Question: What was observed in the imaging?
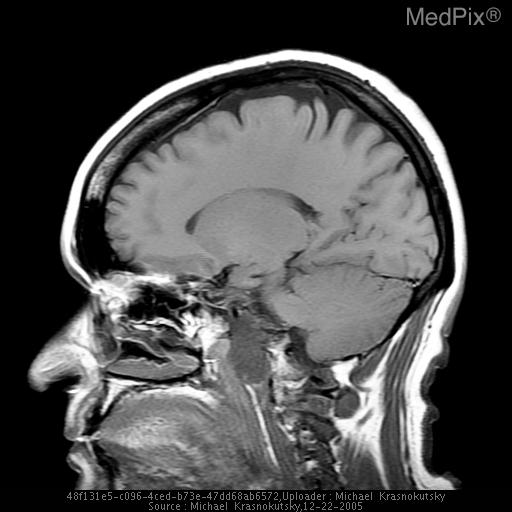
Answer: The imaging shows Homogeneous mass centered in the right petro-clival fissure. Low signal on T1, high on T2, with marked homogeneous enhancement. There is also extension of the tumor through the skull base into the right nasopharynx, anterior to the longus colli muscle and compressing it. The lesion is also producing mass effect in the region of the fossa of Rosenmueller. Low signal lesion at the base of the skull extending into nasopharynx..